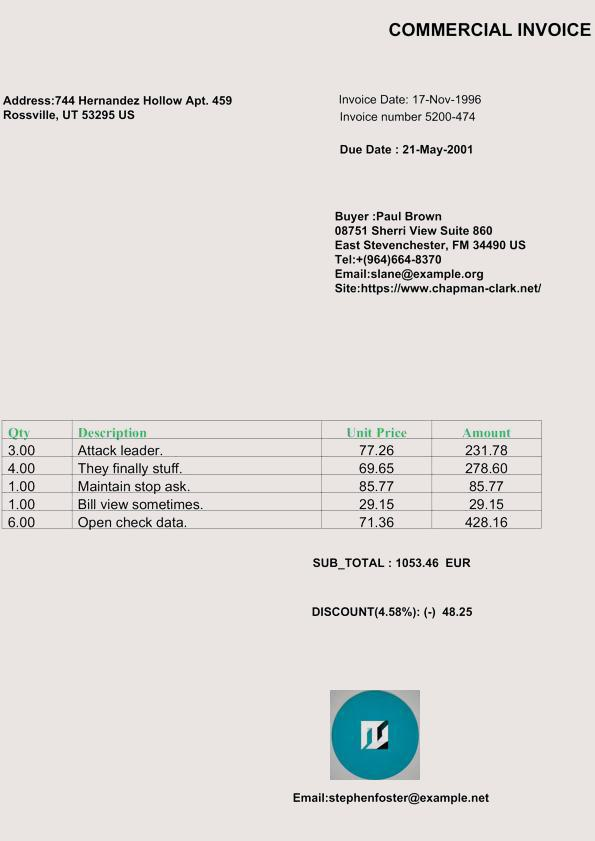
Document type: Invoice